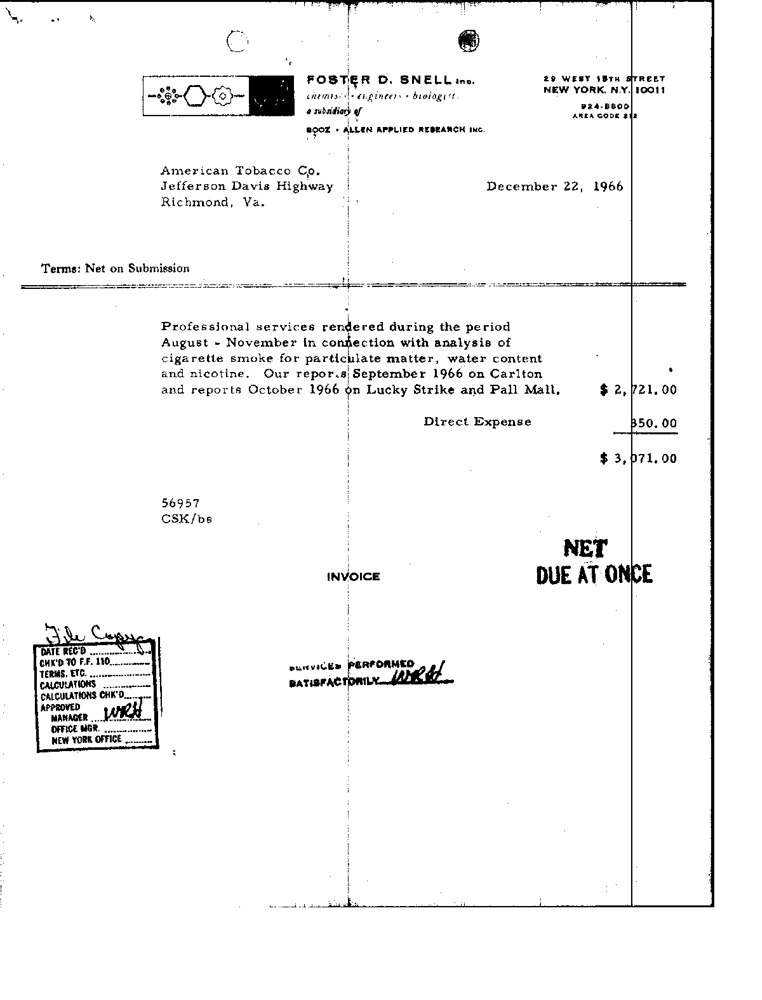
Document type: Invoice